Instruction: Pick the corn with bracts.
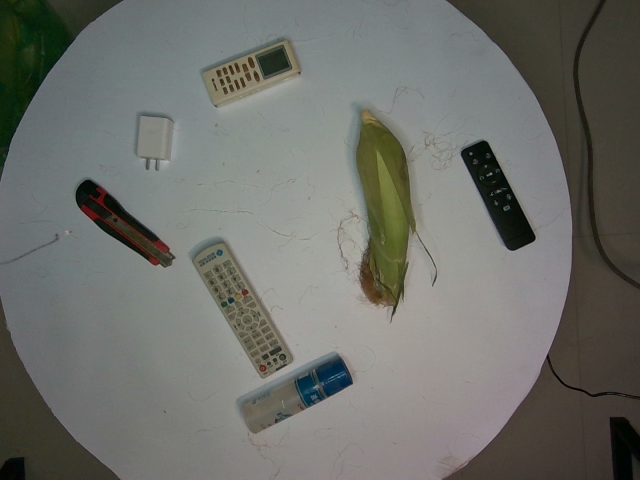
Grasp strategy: vertical